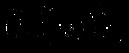
Signature of: e o excell